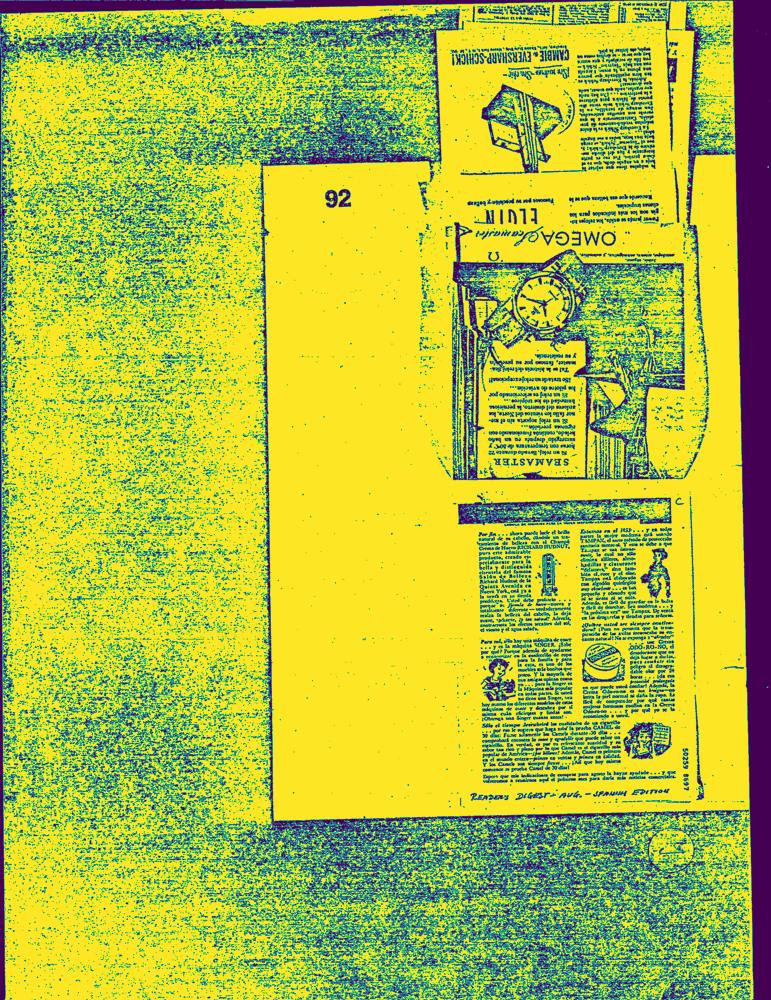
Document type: AD